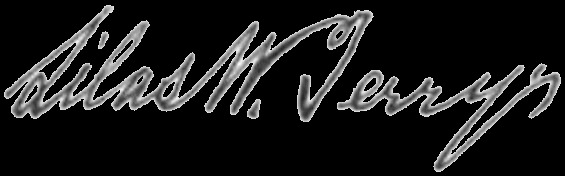
Signature of: silas w terry